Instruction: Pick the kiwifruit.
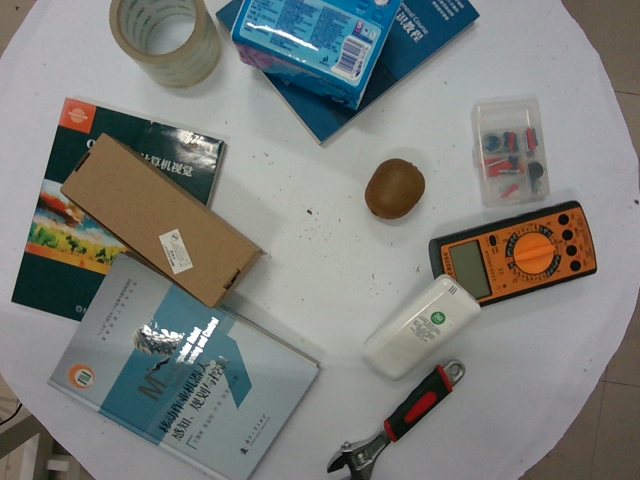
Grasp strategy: vertical